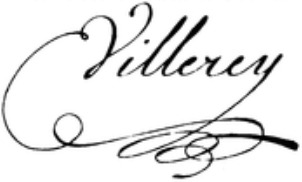
Signature of: antoine claude françois villerey